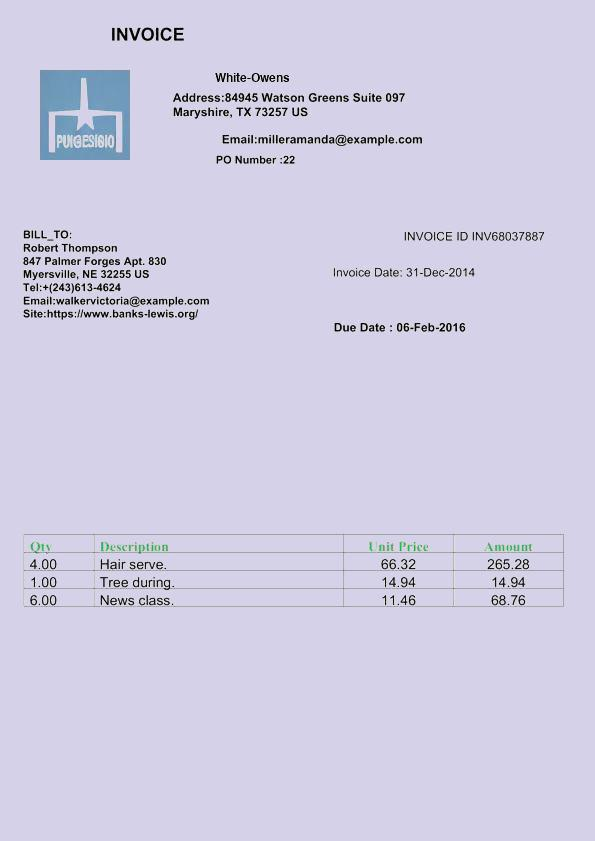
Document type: Invoice